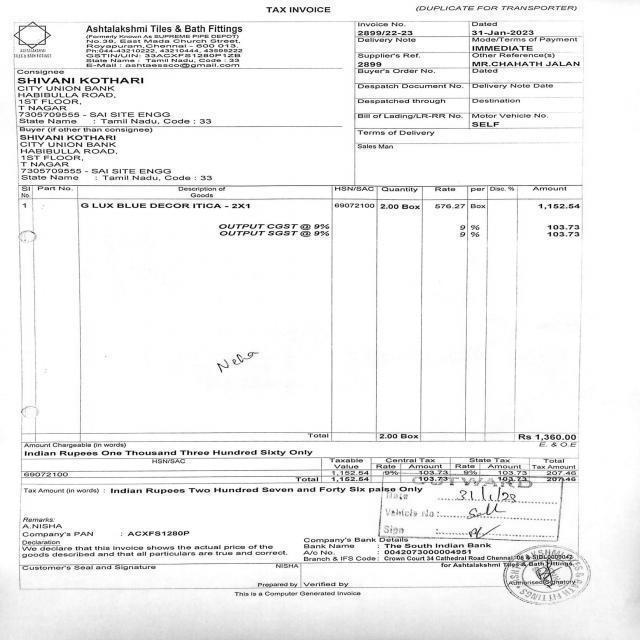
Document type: Invoice